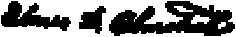
Signature of: elmer d olmsted